Question: How is the history relevant to the case?
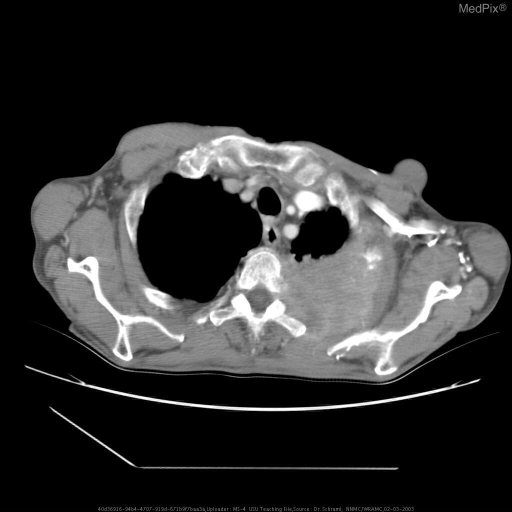
Answer: The patient's history of 67 y/o male presents for further evaluation of an abnormal chest radiograph, discovered during a recent episode of both hepatic and left kidney abscesses. is key in understanding the case.